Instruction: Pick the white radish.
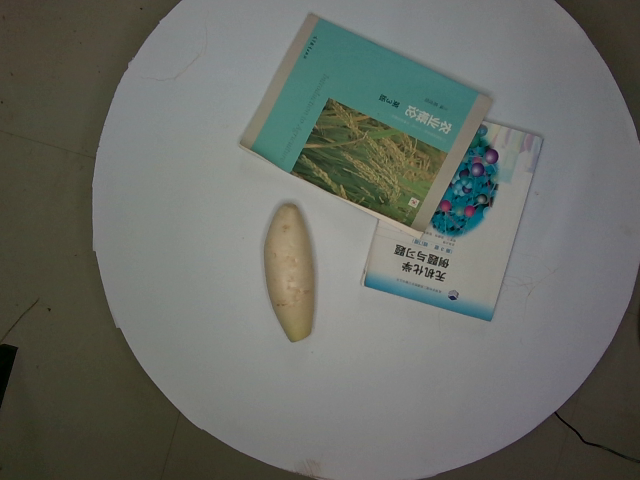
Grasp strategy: vertical